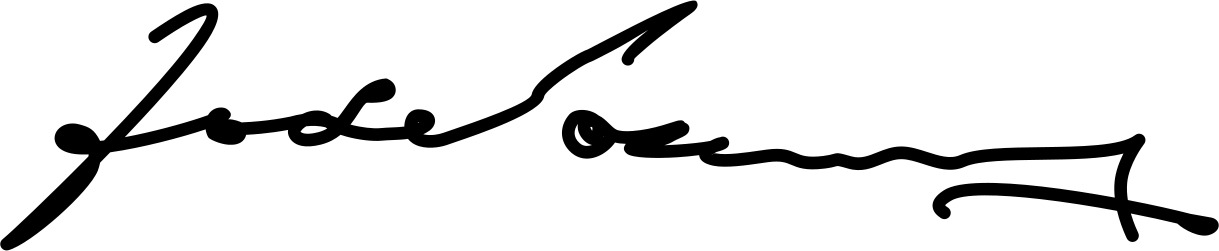
Signature of: fadil paçrami